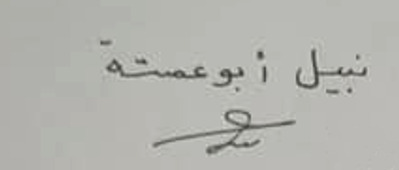
Signature of: nabil abu amshah